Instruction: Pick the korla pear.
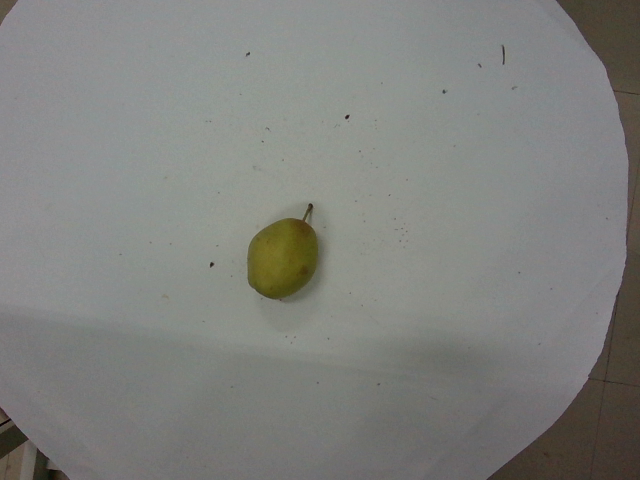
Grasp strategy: vertical